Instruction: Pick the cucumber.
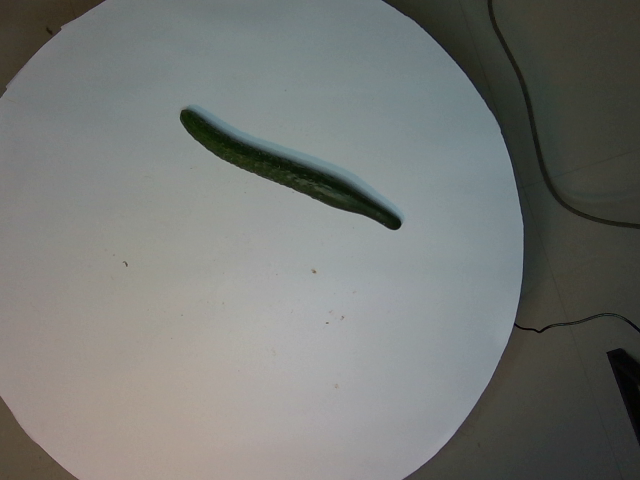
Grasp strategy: vertical